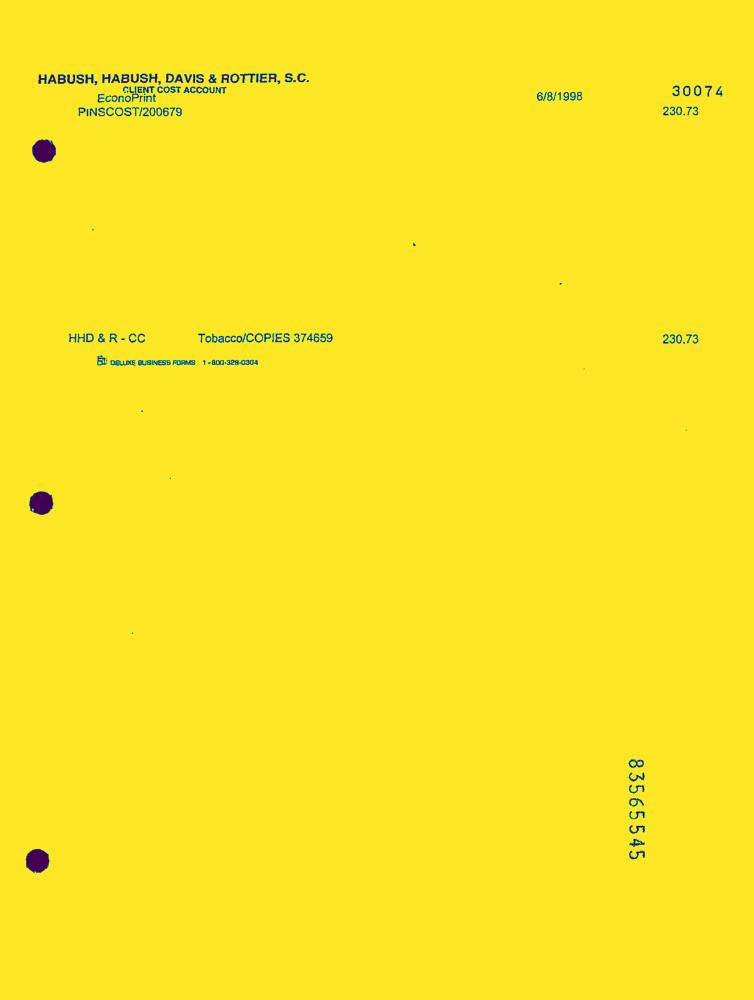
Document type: Invoice-Doc